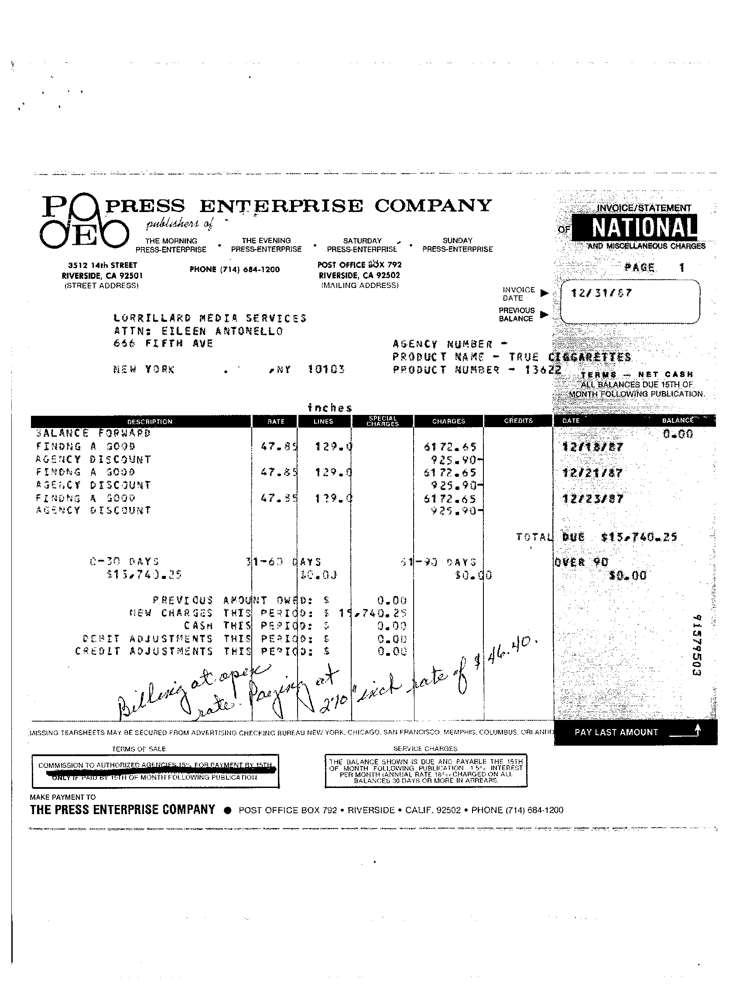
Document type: Invoice